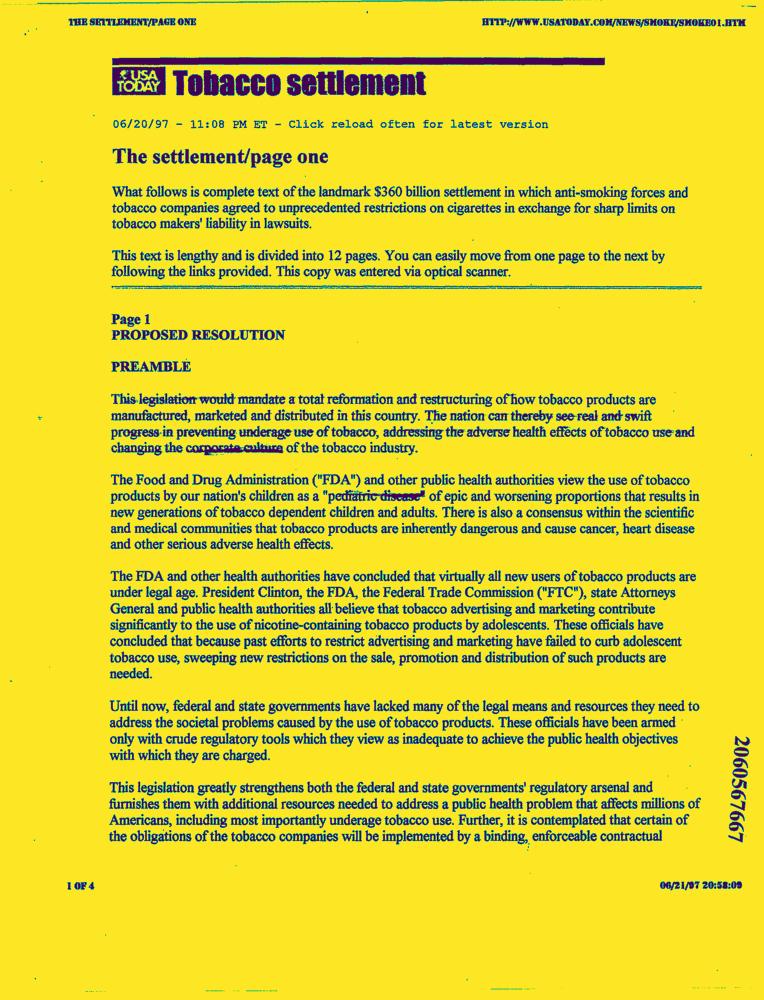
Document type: News-Article